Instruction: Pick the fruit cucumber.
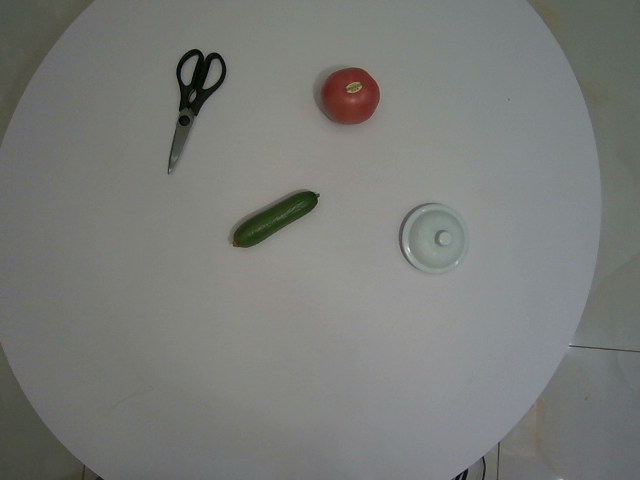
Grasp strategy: vertical